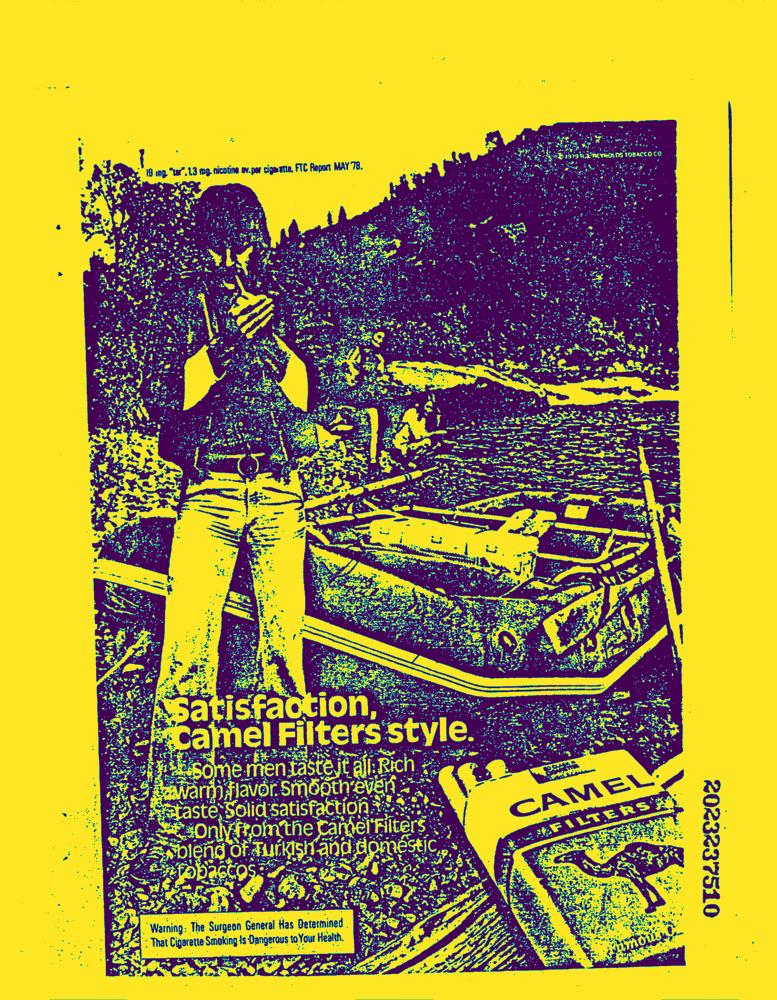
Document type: AD